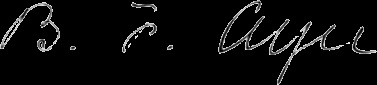
Signature of: benjamin franklin ayer